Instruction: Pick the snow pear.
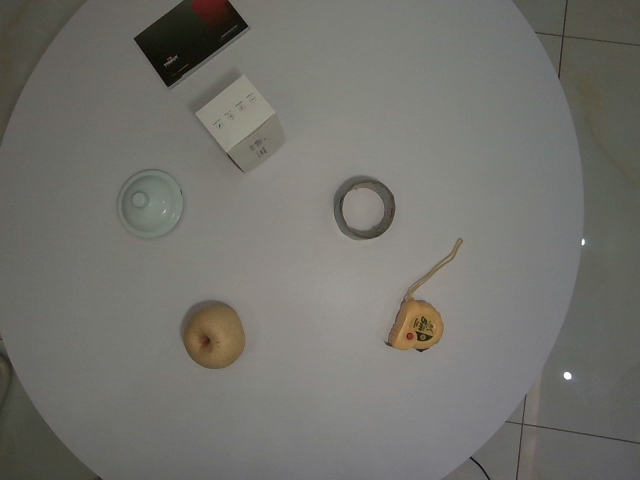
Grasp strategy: vertical